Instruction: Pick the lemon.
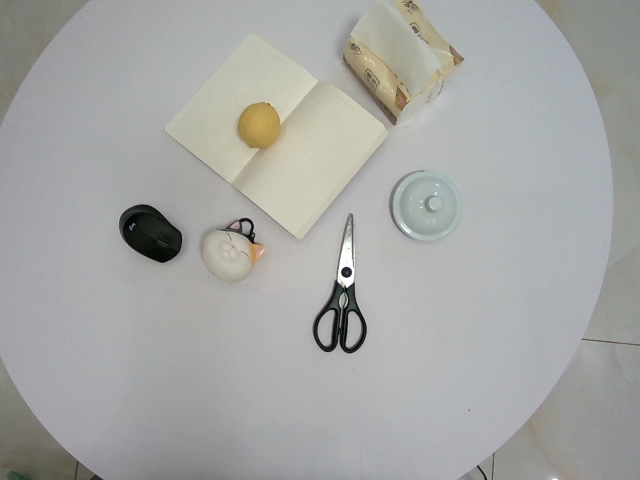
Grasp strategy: vertical